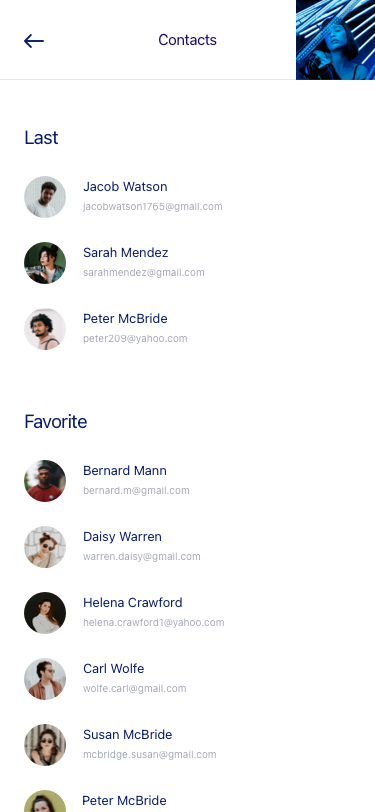
Text in this UI design:
Peter McBride
mcbridge.susan@gmail.com
Susan McBride
wolfe.carl@gmail.com
Carl Wolfe
helena.crawford1@yahoo.com
Helena Crawford
warren.daisy@gmail.com
Daisy Warren
bernard.m@gmail.com
Bernard Mann
Favorite
peter209@yahoo.com
Peter McBride
sarahmendez@gmail.com
Sarah Mendez
jacobwatson1765@gmail.com
Jacob Watson
Last